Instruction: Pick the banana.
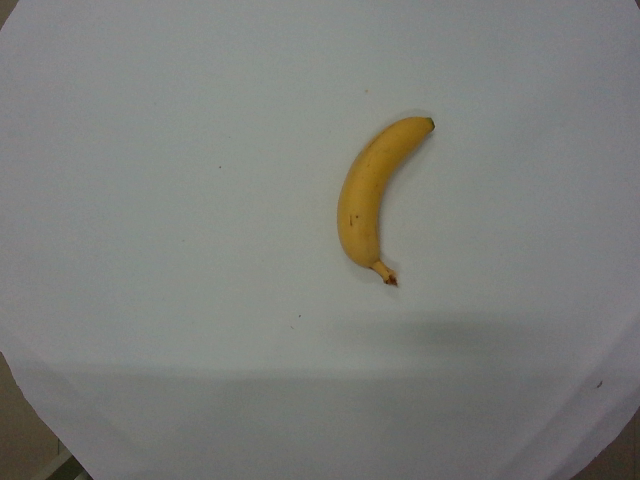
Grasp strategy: vertical